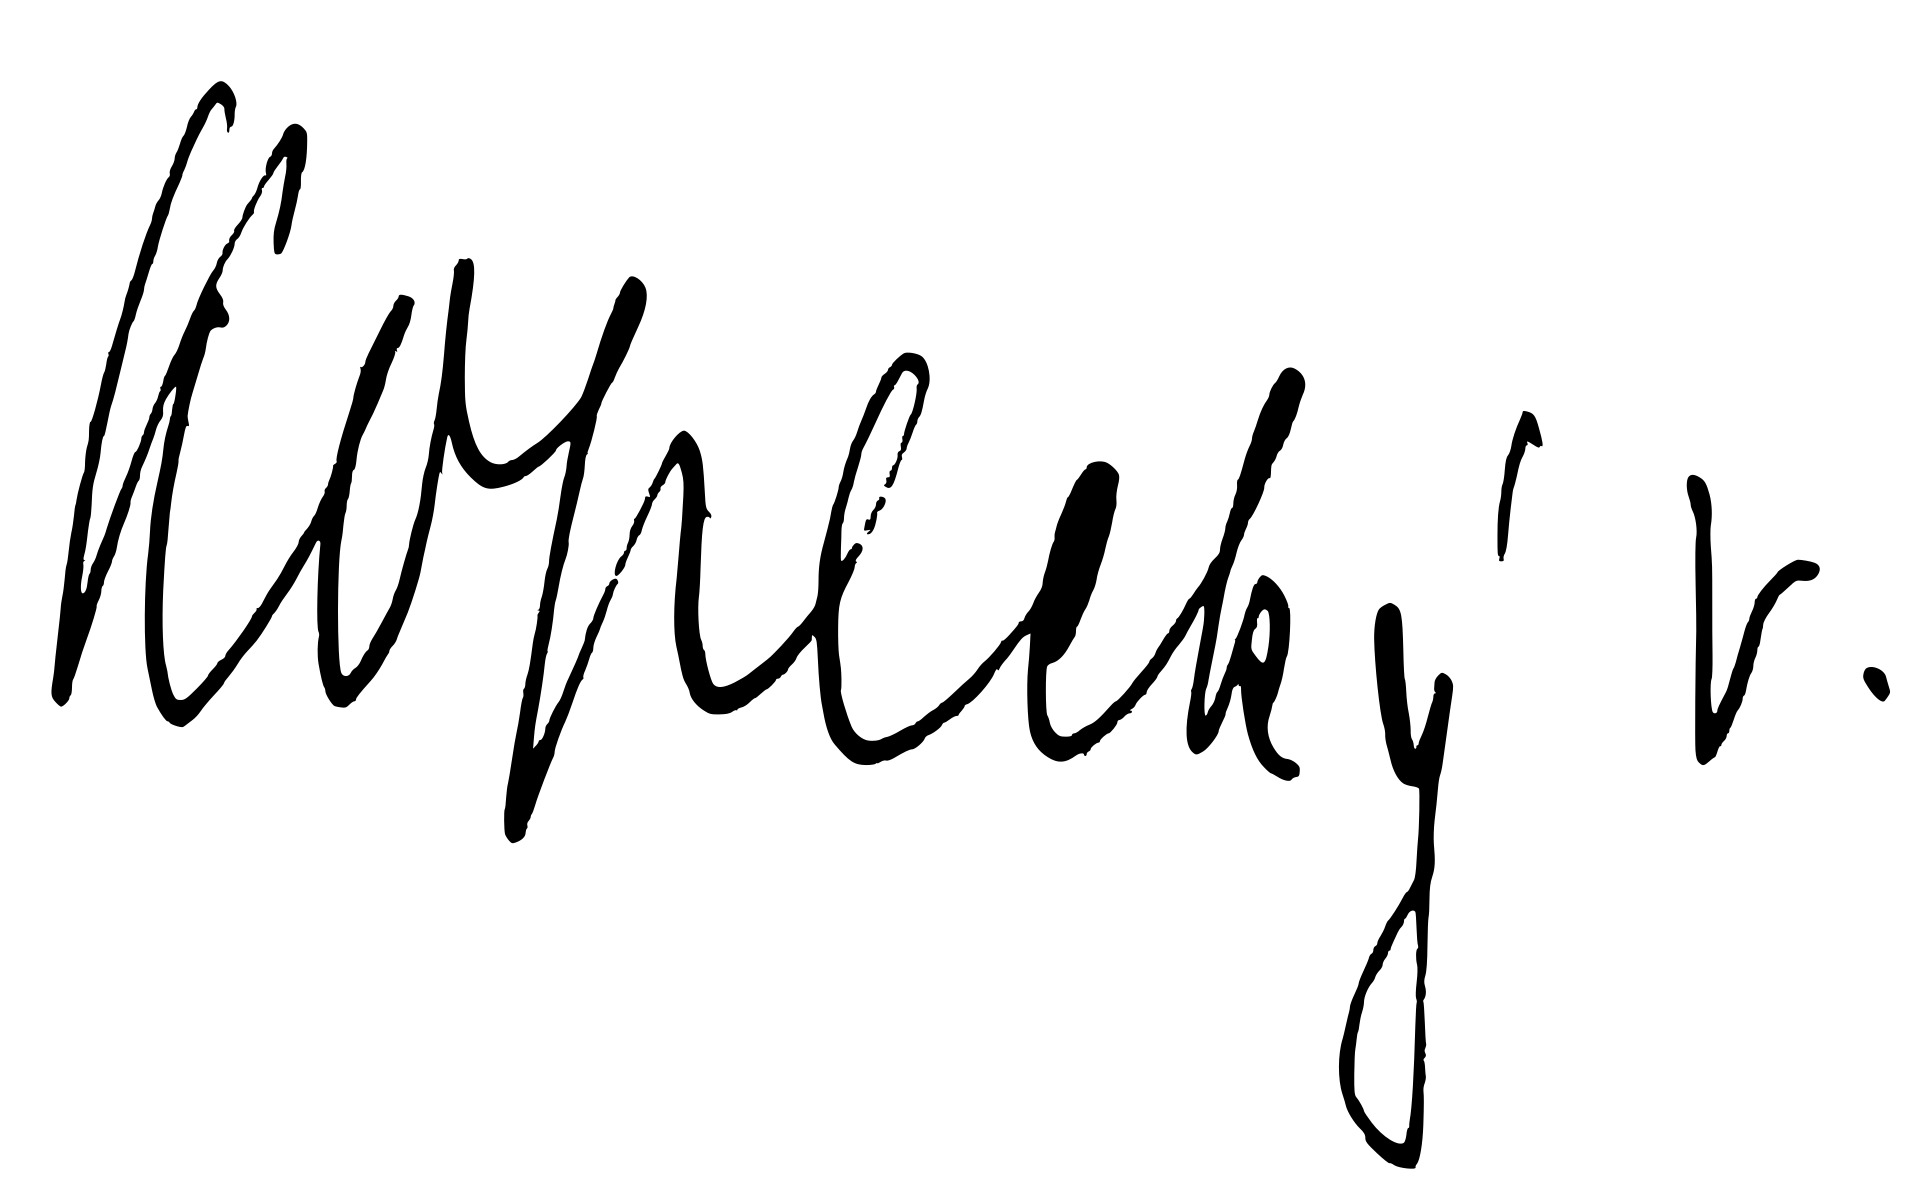
Signature of: václav kopecký